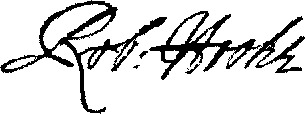
Signature of: robert hooke